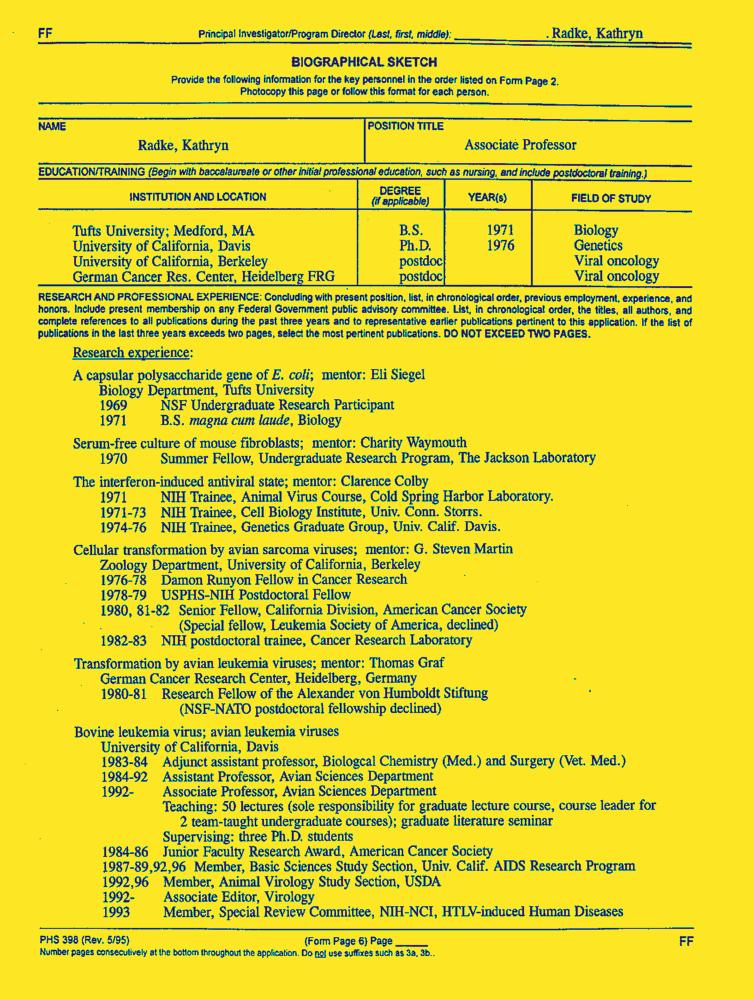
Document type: Resume-Doc